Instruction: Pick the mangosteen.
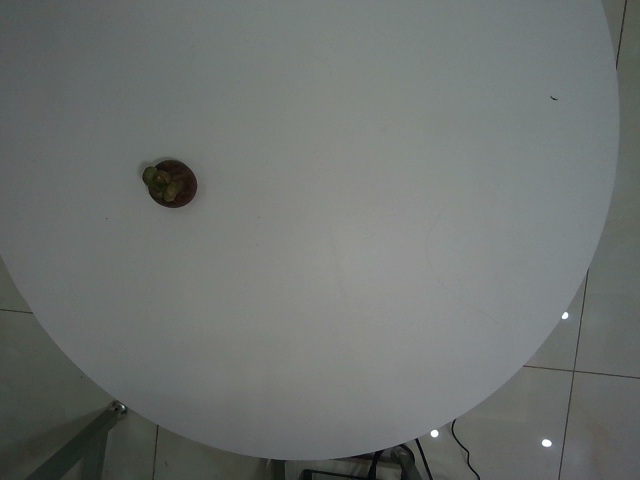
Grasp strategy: vertical